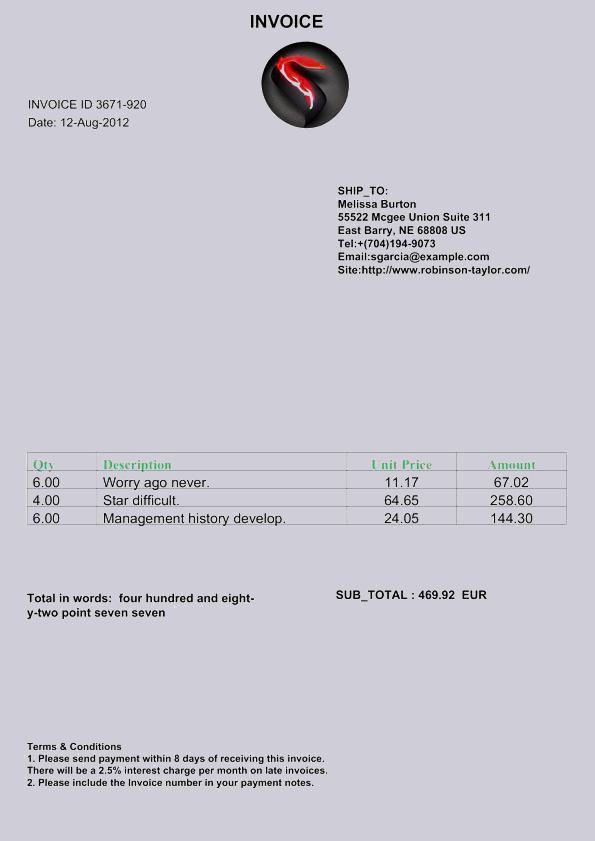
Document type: Invoice